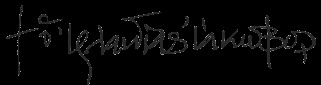
Signature of: demetrios antonopoulos